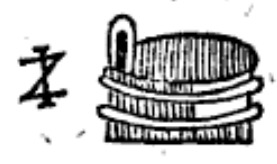
Signature of: jacob züberlein